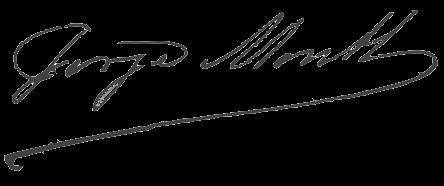
Signature of: jorge montt